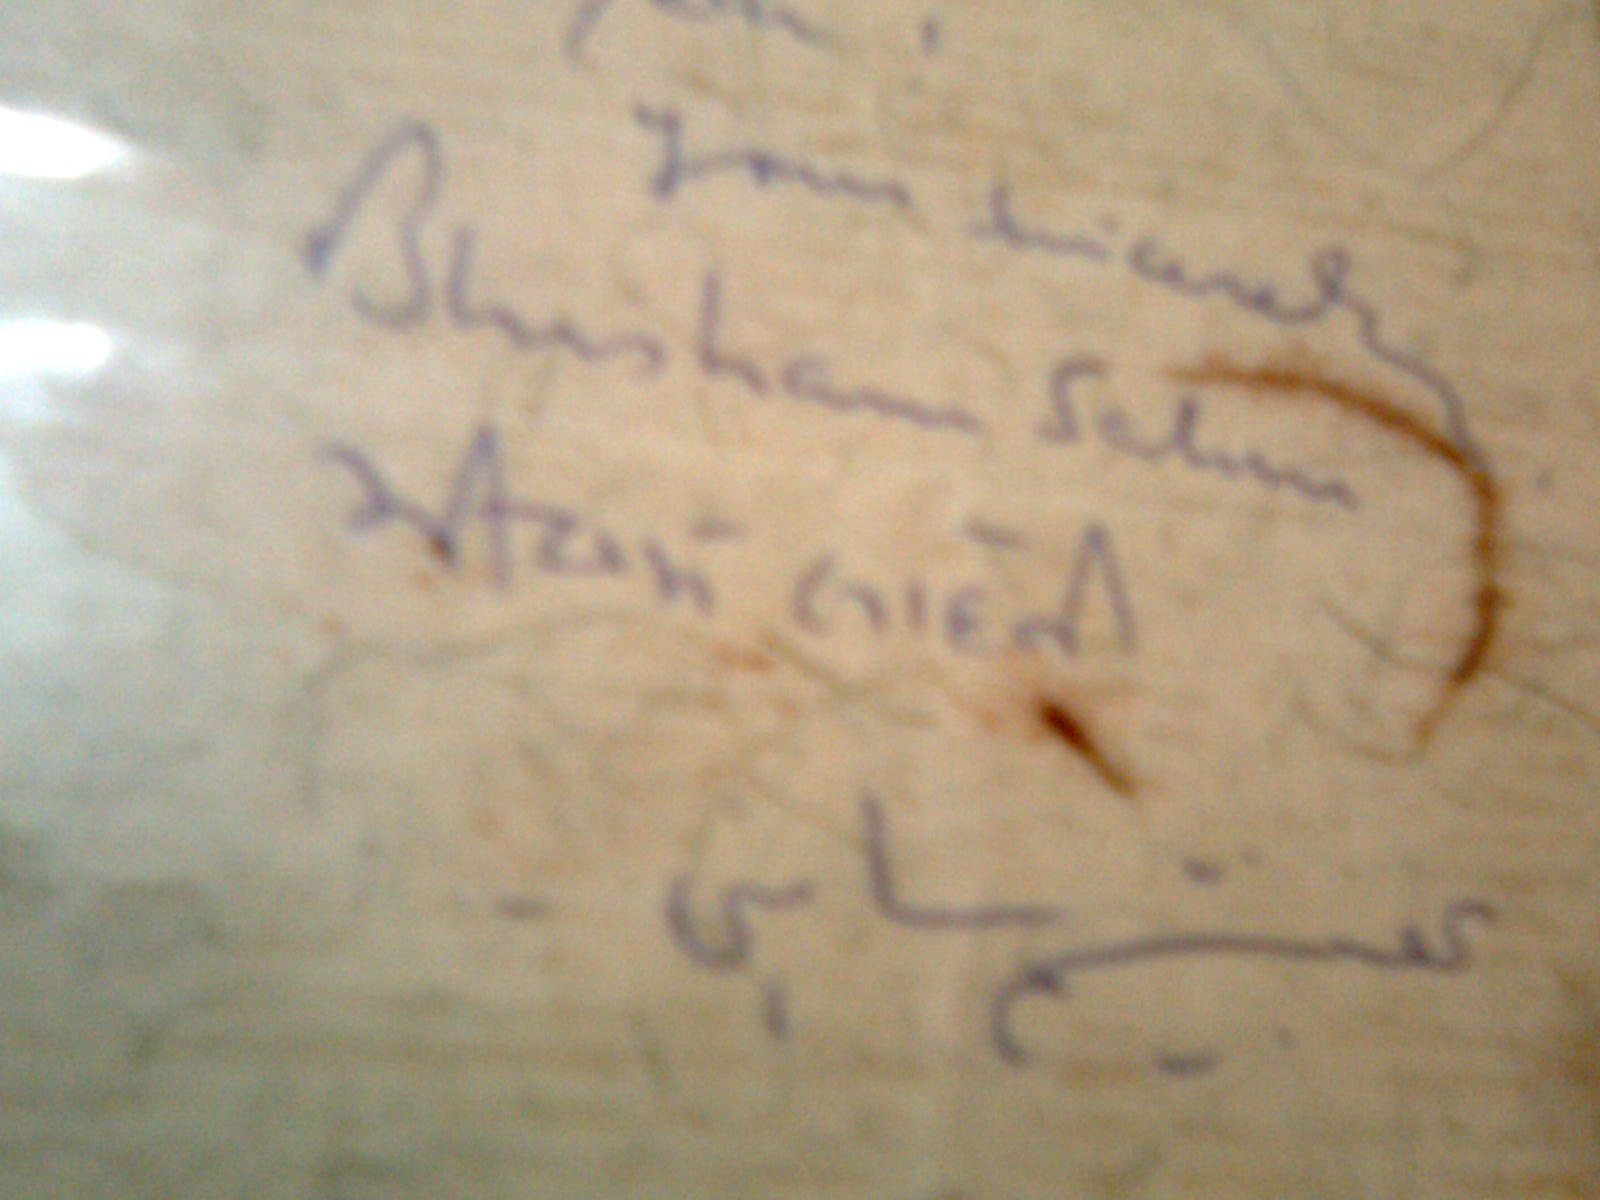
Signature of: bhisham sahni